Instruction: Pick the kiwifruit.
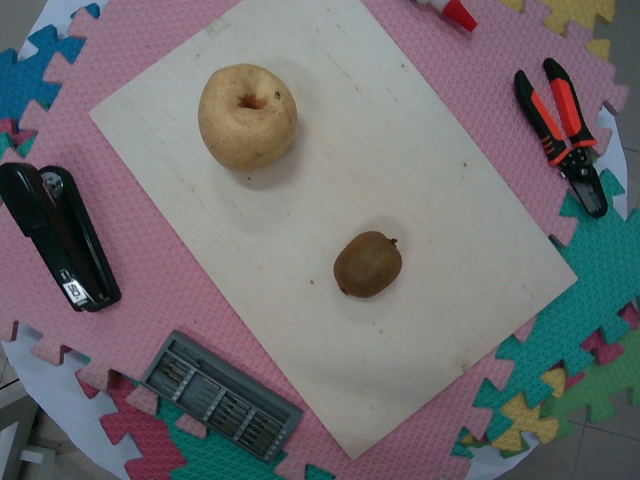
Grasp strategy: vertical